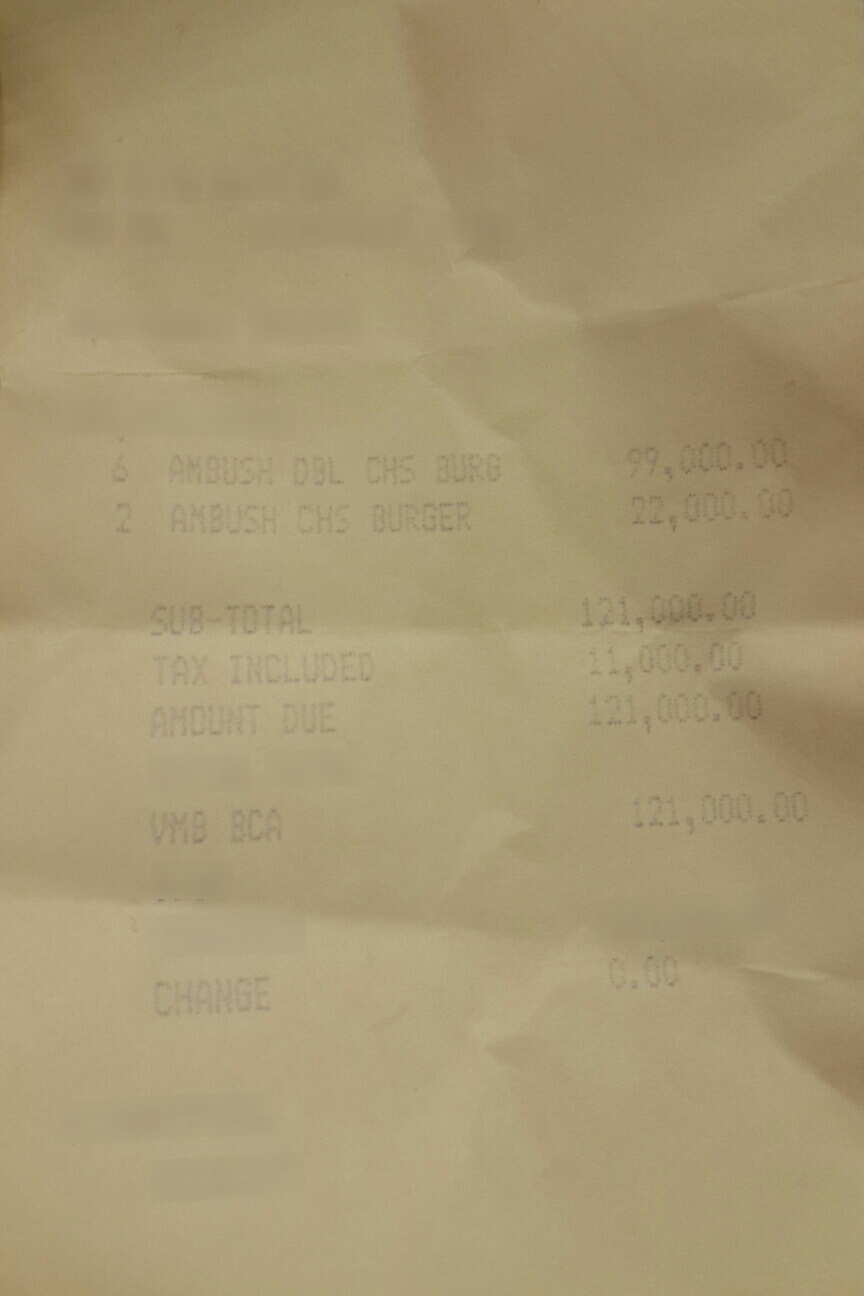
Number of items: 2
Subtotal: 121,000.00
Tax: 11,000.00
Total: 121,000.00
OCR text regions:
text: 6
text: AMBUSH
text: DBL
text: CHS
text: BURG
text: 99,000.00
text: 2
text: AMBUSH
text: CHS
text: BURGER
text: 22,000.00
text: SUB-TOTAL
text: 121,000.00
text: TAX
text: INCLUDED
text: 11,000.00
text: AMOUNT
text: DUE
text: 121,000.00
text: VMB
text: BCA
text: 121.000.00
text: 0.00
text: CHANGE